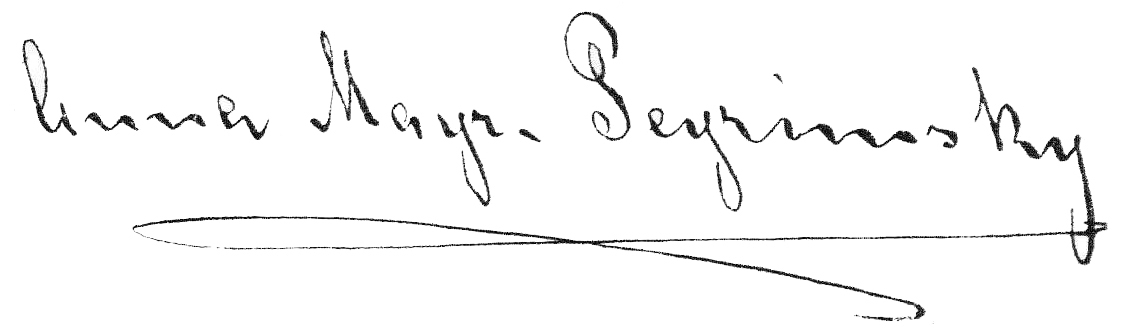
Signature of: anna mayr peyrimsky